Question: How does the patient history play a role?
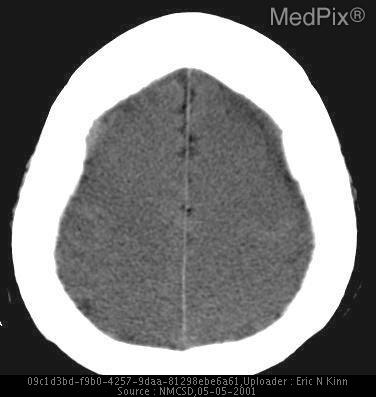
Answer: The patient's history of 35 year old man presented to the emergency department with complaints of epigastric pain. He is diaphoretic, but otherwise appears in good health.  During initial ER presentation patient became pulseless and was resuscitated for one hour, until a stable rhythm was established. is key in understanding the case.